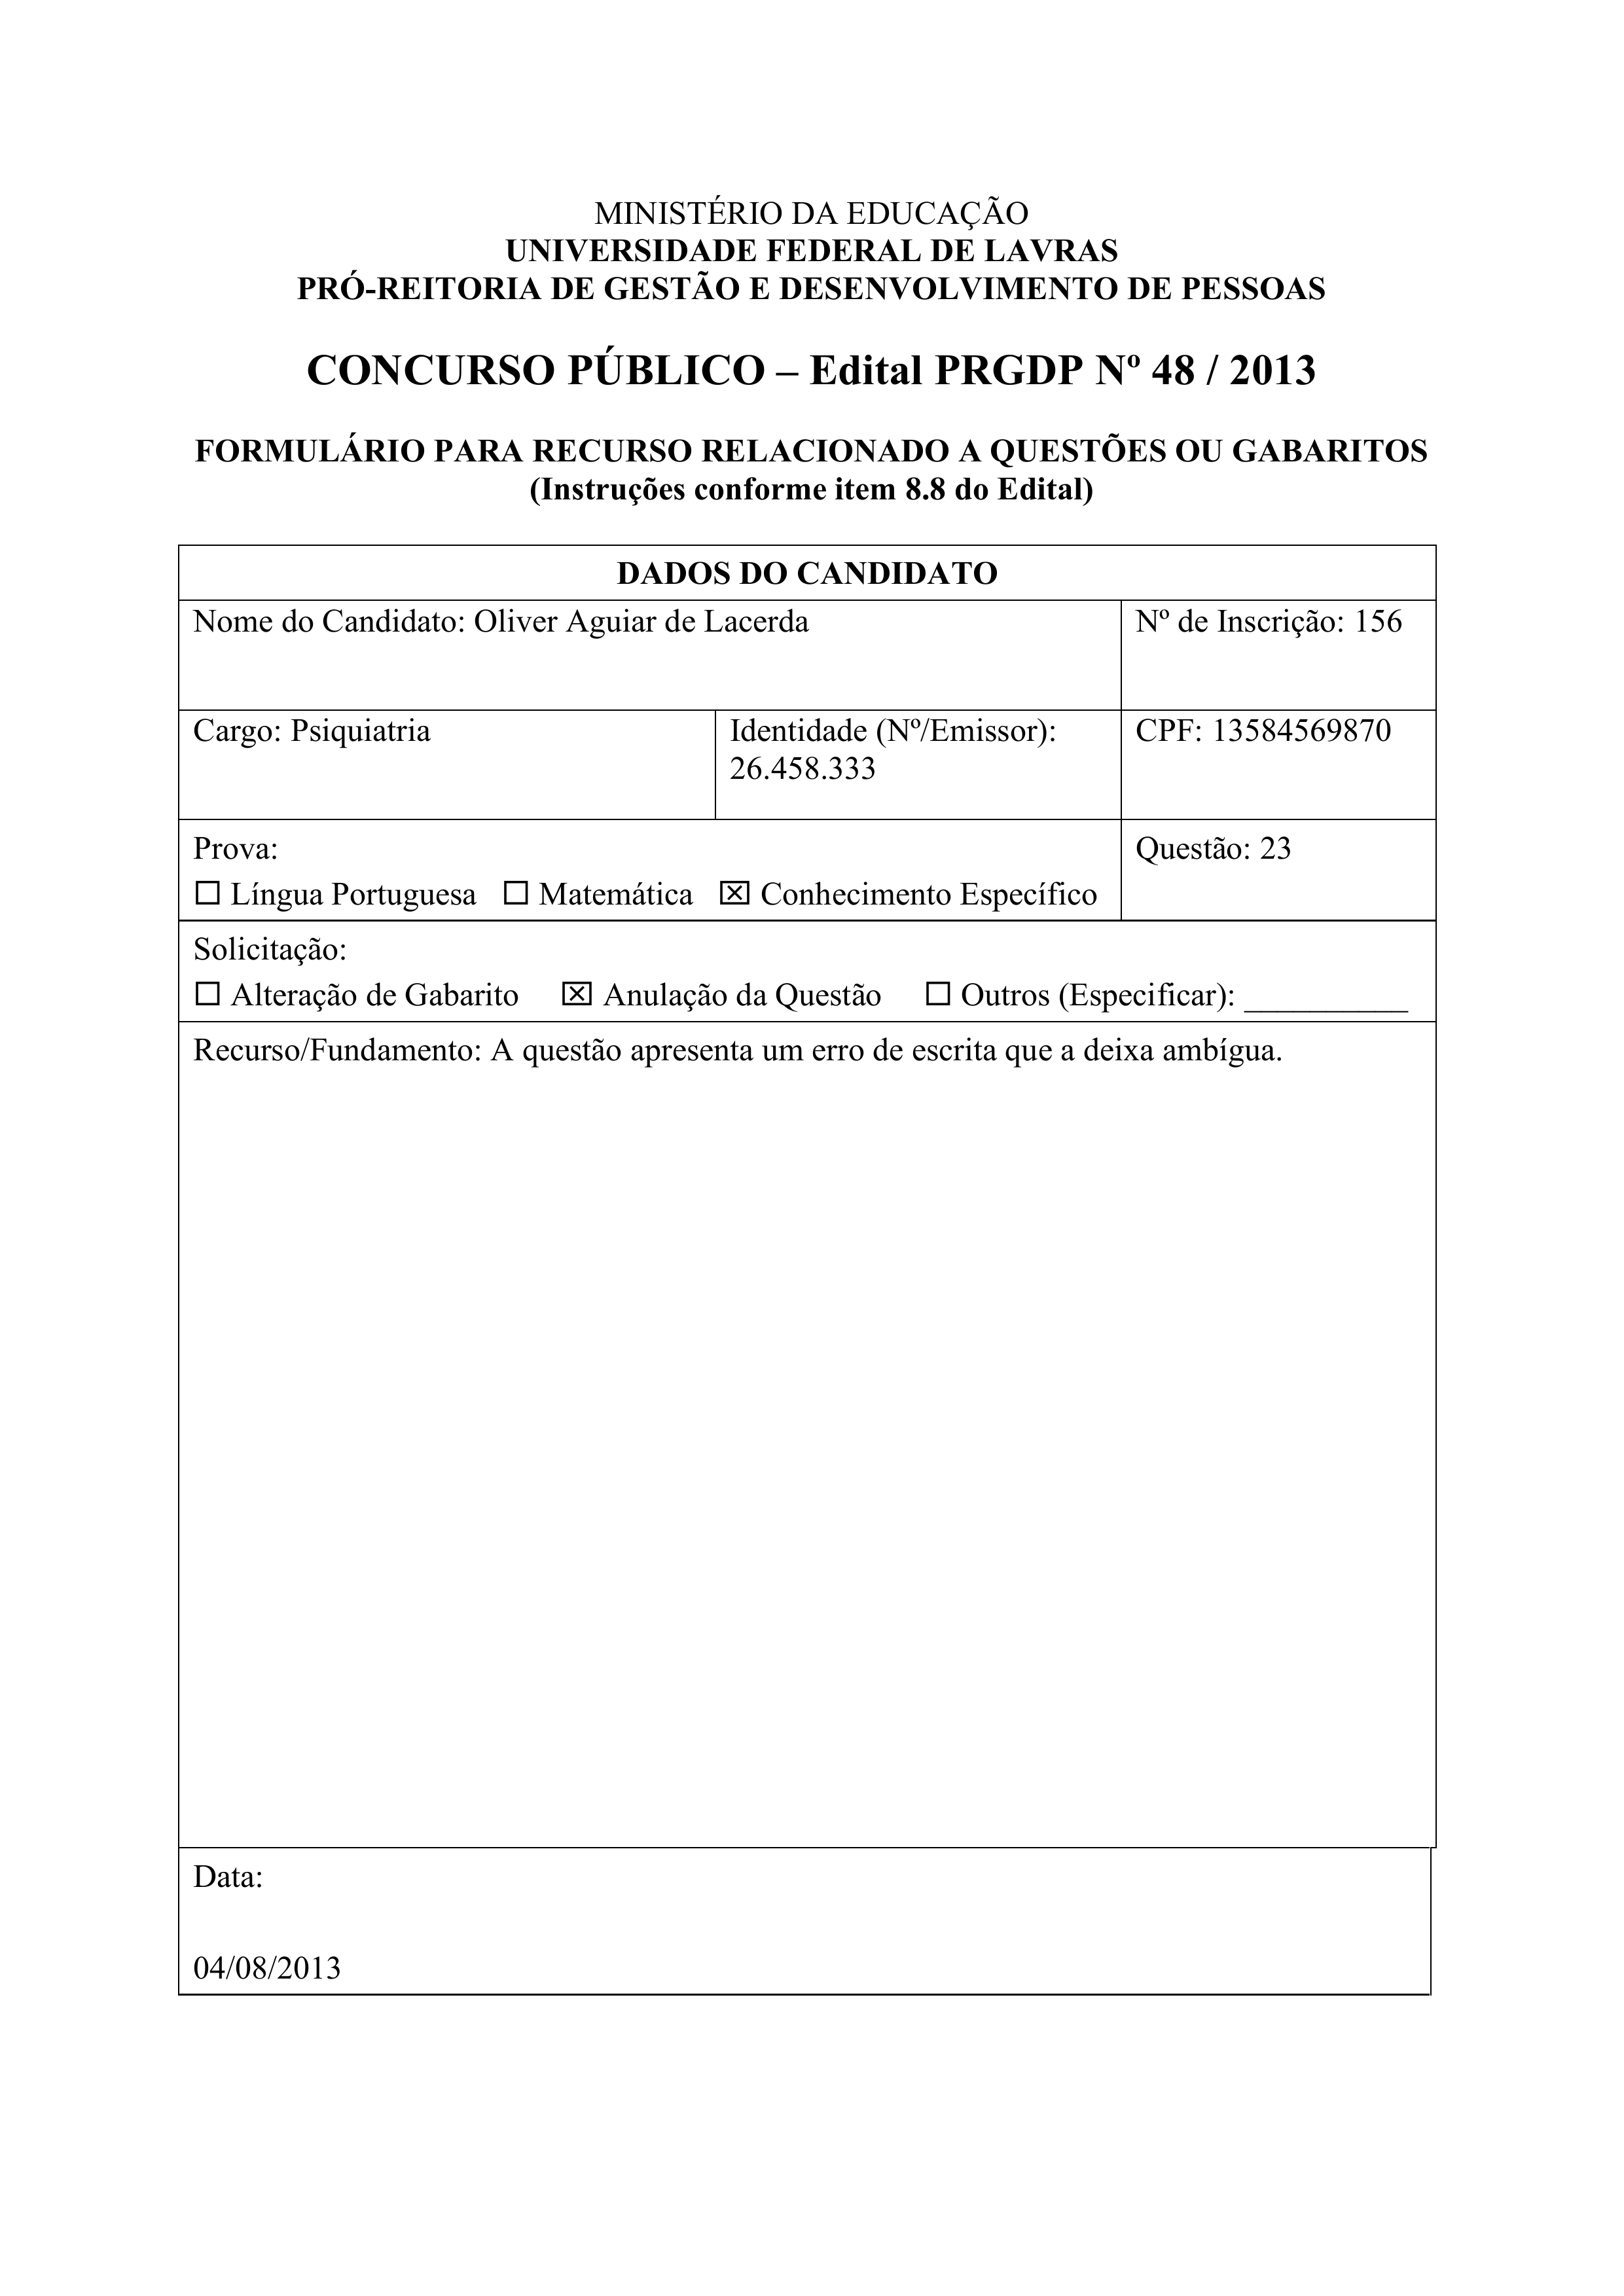
MINISTÉRIO DA EDUCAÇÃO
UNIVERSIDADE FEDERAL DE LAVRAS
PRÓ-REITORIA DE GESTÃO E DESENVOLVIMENTO DE PESSOAS
CONCURSO PÚBLICO - Edital PRGDP Nº 48 / 2013
FORMULÁRIO PARA RECURSO RELACIONADO A QUESTÕES OU GABARITOS
(Instruções conforme item 8.8 do Edital)
DADOS DO CANDIDATO
Nome do Candidato:
Oliver Aguiar de Lacerda
Nº de Inscrição:
156
Identidade (Nº/Emissor):
26.458.333
Cargo:
Psiquiatria
CPF:
13584569870
Prova:
Questão:
23
[] Língua Portuguesa
[] Matemática
Conhecimento Específico
[X]
Solicitação:
[] Alteração de Gabarito
[] Outros (Especificar):
Anulação da Questão
[X]
Recurso/Fundamento:
A questão apresenta um erro de escrita que a deixa ambígua.
Data:
04/08/2013